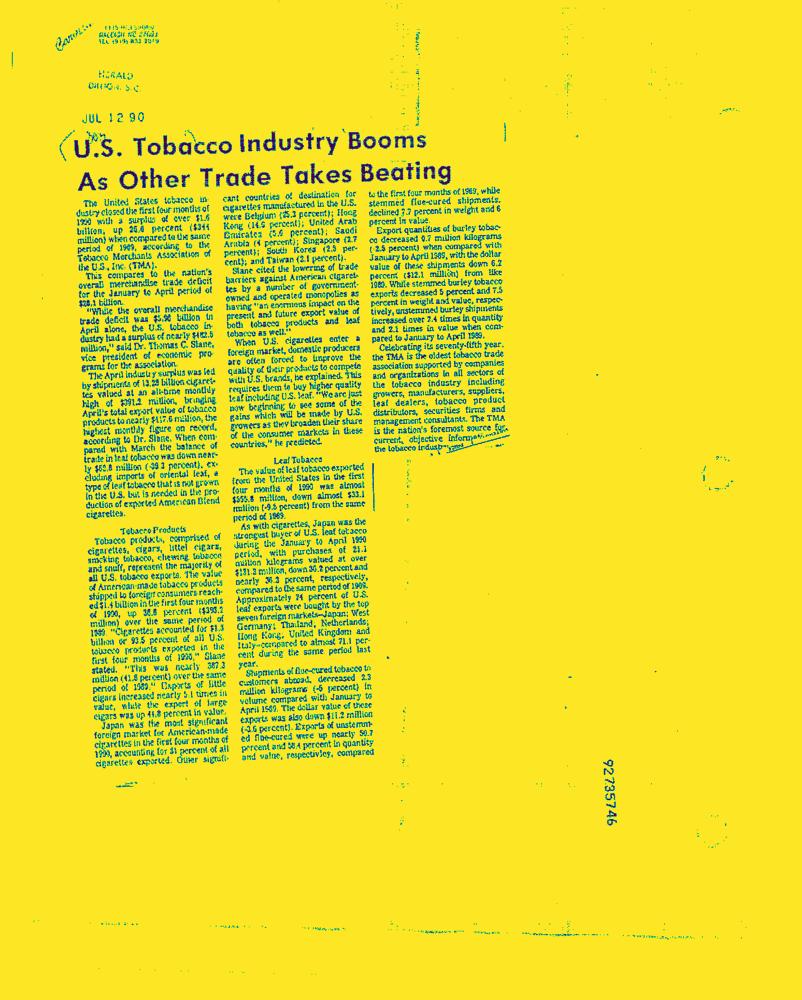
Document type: News-Article